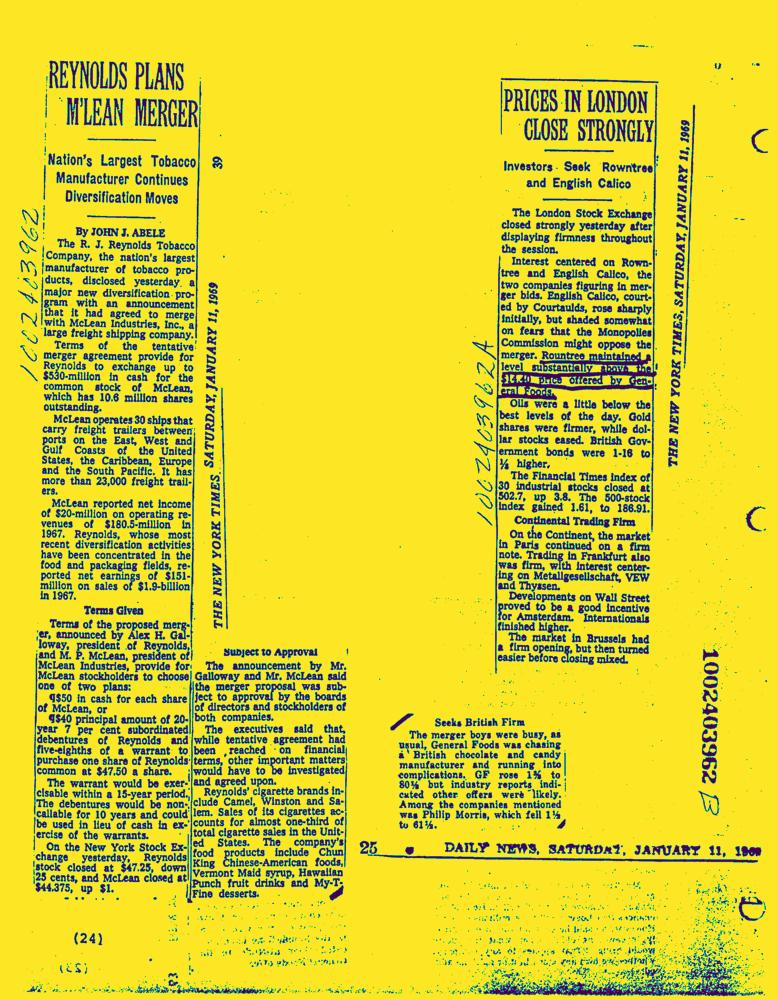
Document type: News-Article